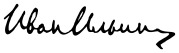
Signature of: ivan ilyin